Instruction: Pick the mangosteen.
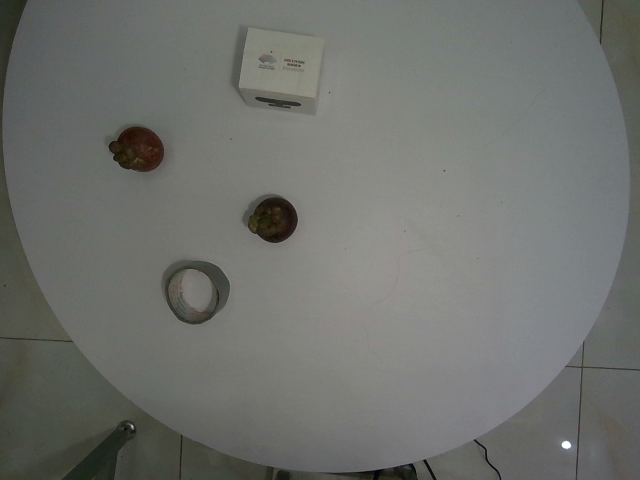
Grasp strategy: vertical